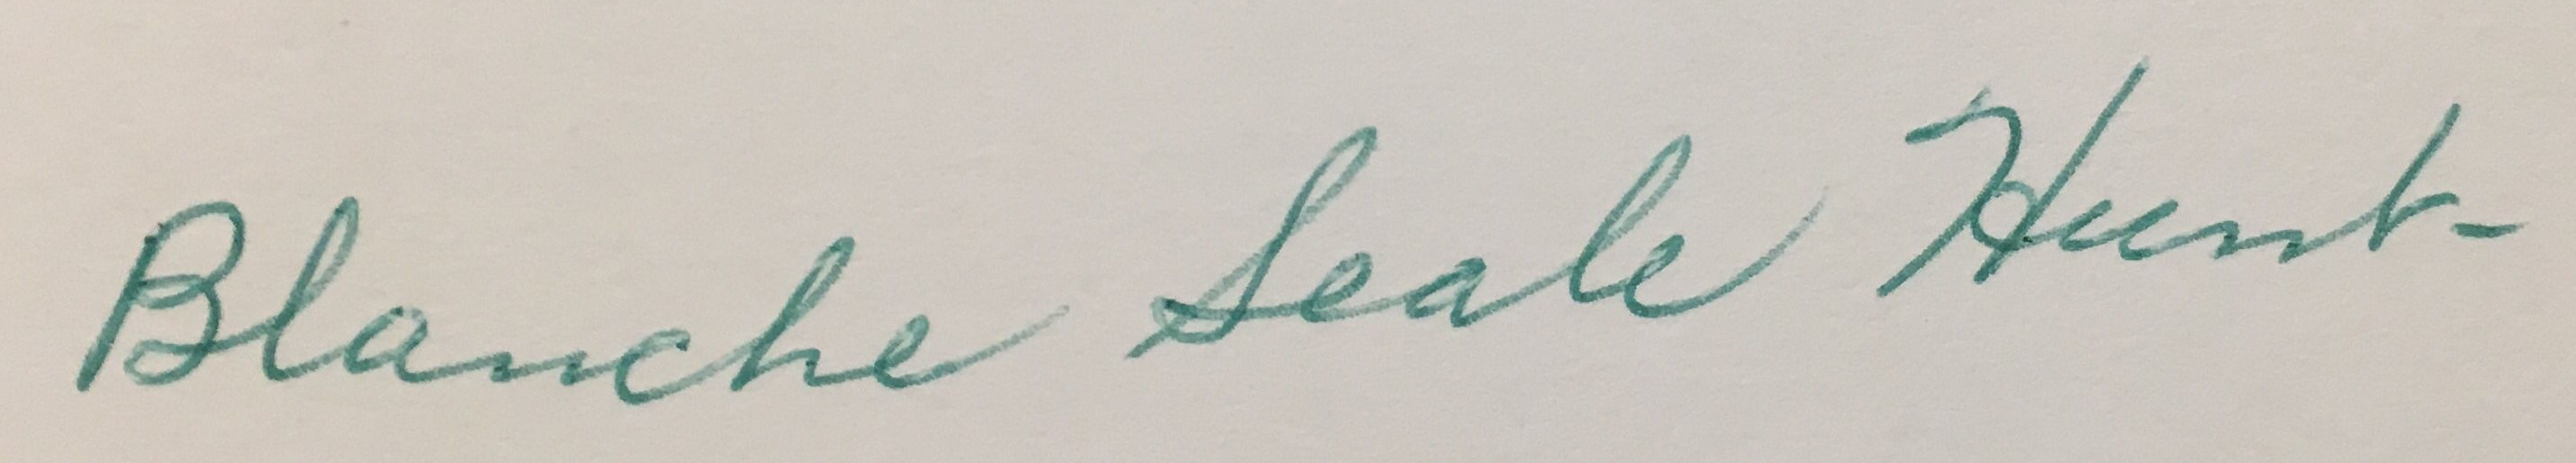
Signature of: blanche seale hunt